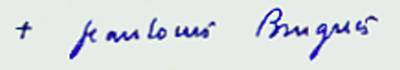
Signature of: jean louis bruguès